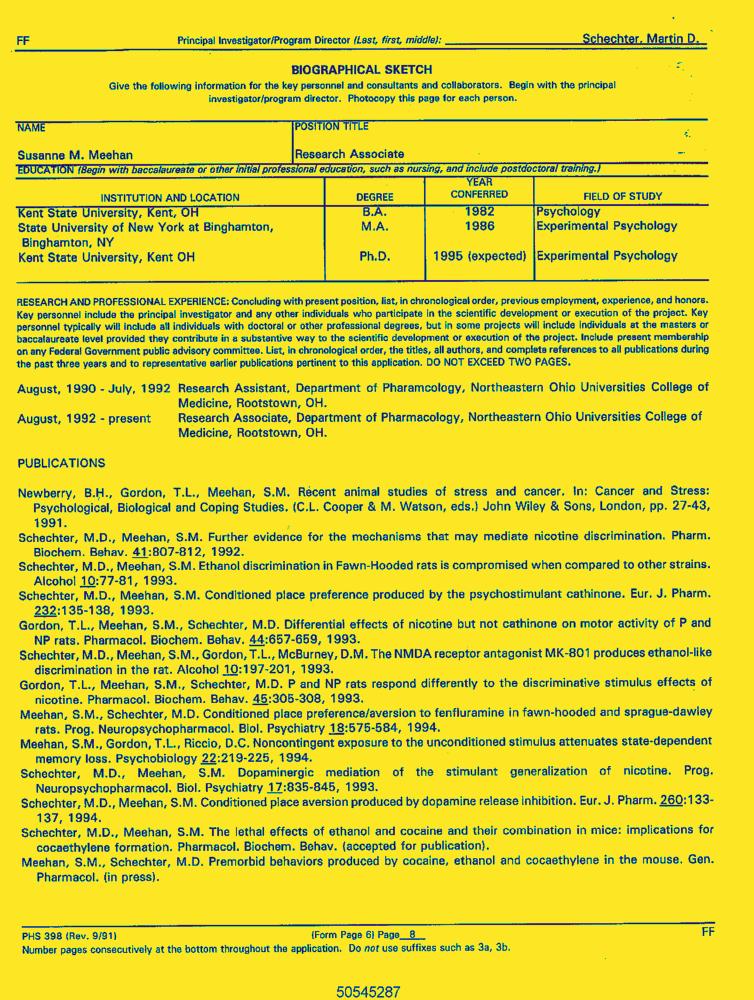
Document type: Resume-Doc